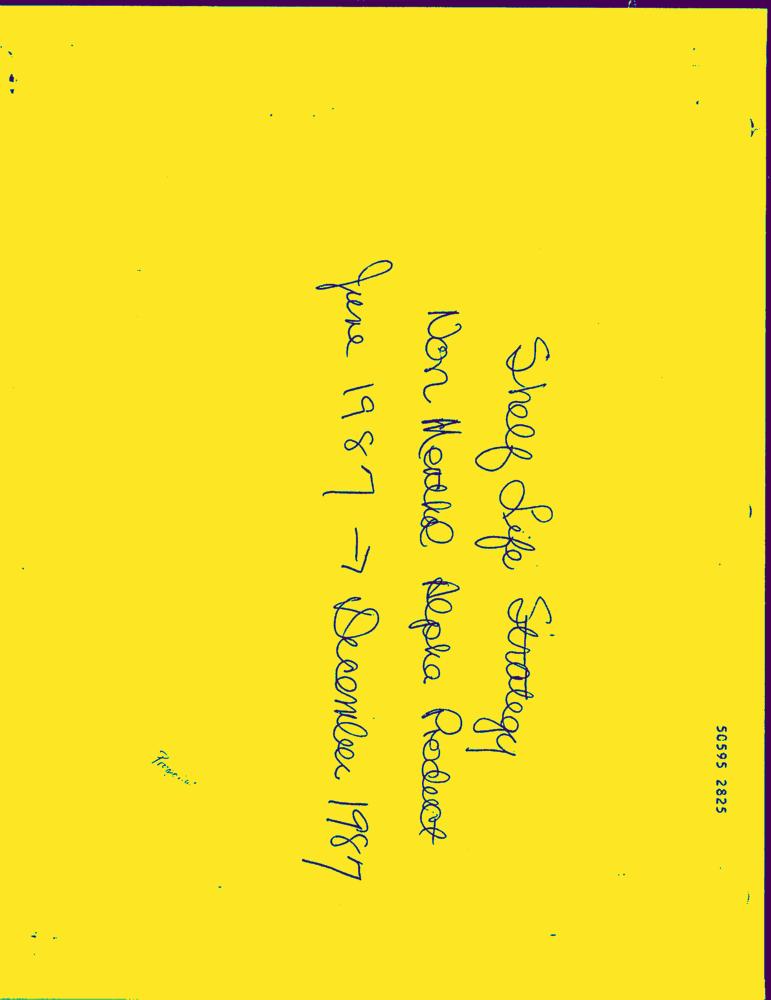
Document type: Hand-Written